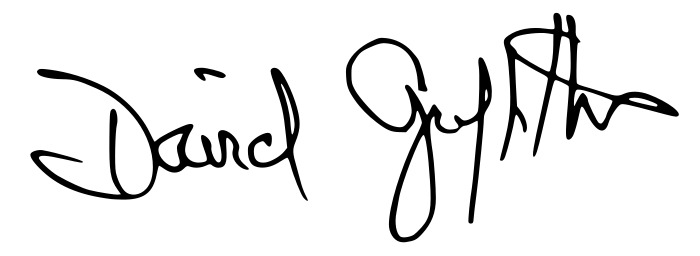
Signature of: david griffiths